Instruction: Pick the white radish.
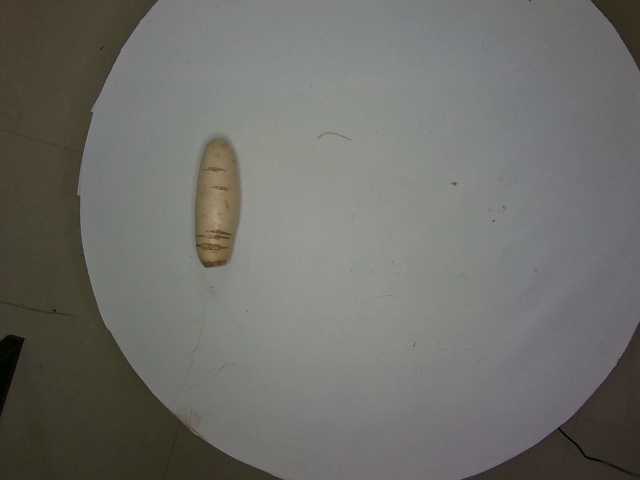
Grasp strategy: vertical